Question: How is the history relevant to the case?
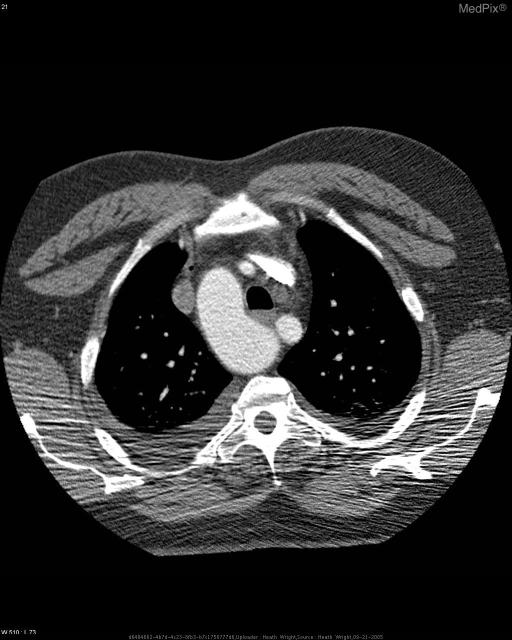
Answer: The patient's history of 58y/o white male with dyspnea received CT to rule out PE/DVT is key in understanding the case.